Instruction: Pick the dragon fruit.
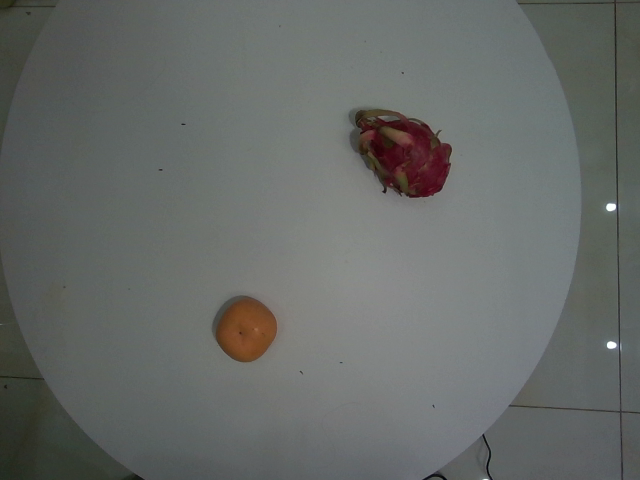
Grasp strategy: vertical